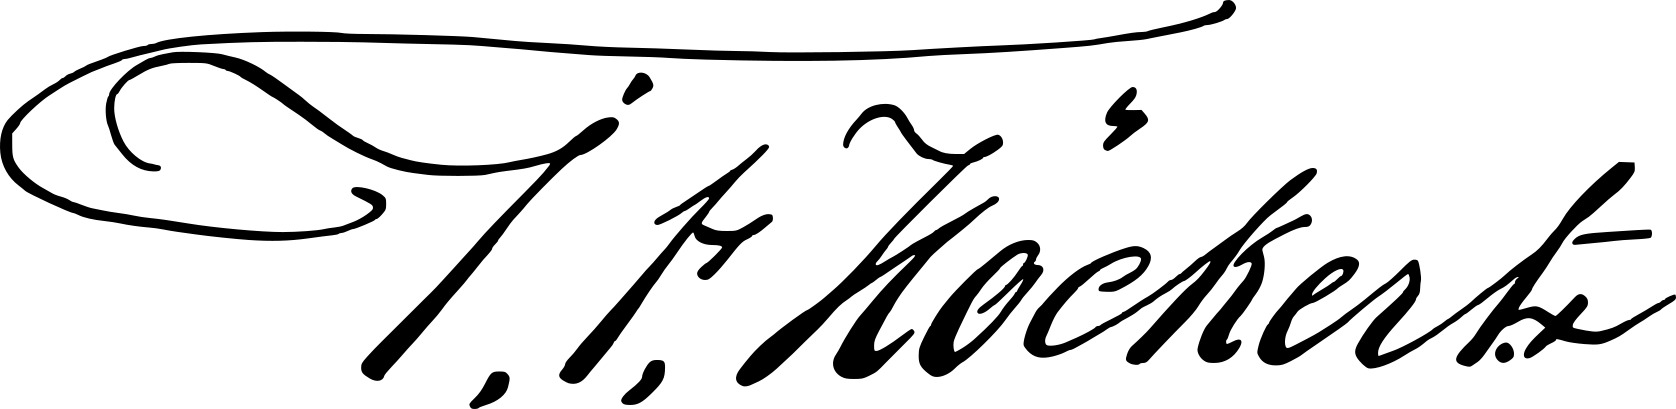
Signature of: johan fredrik höckert